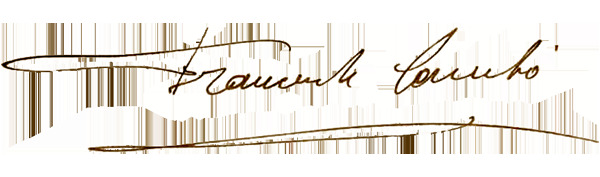
Signature of: francesc cambó